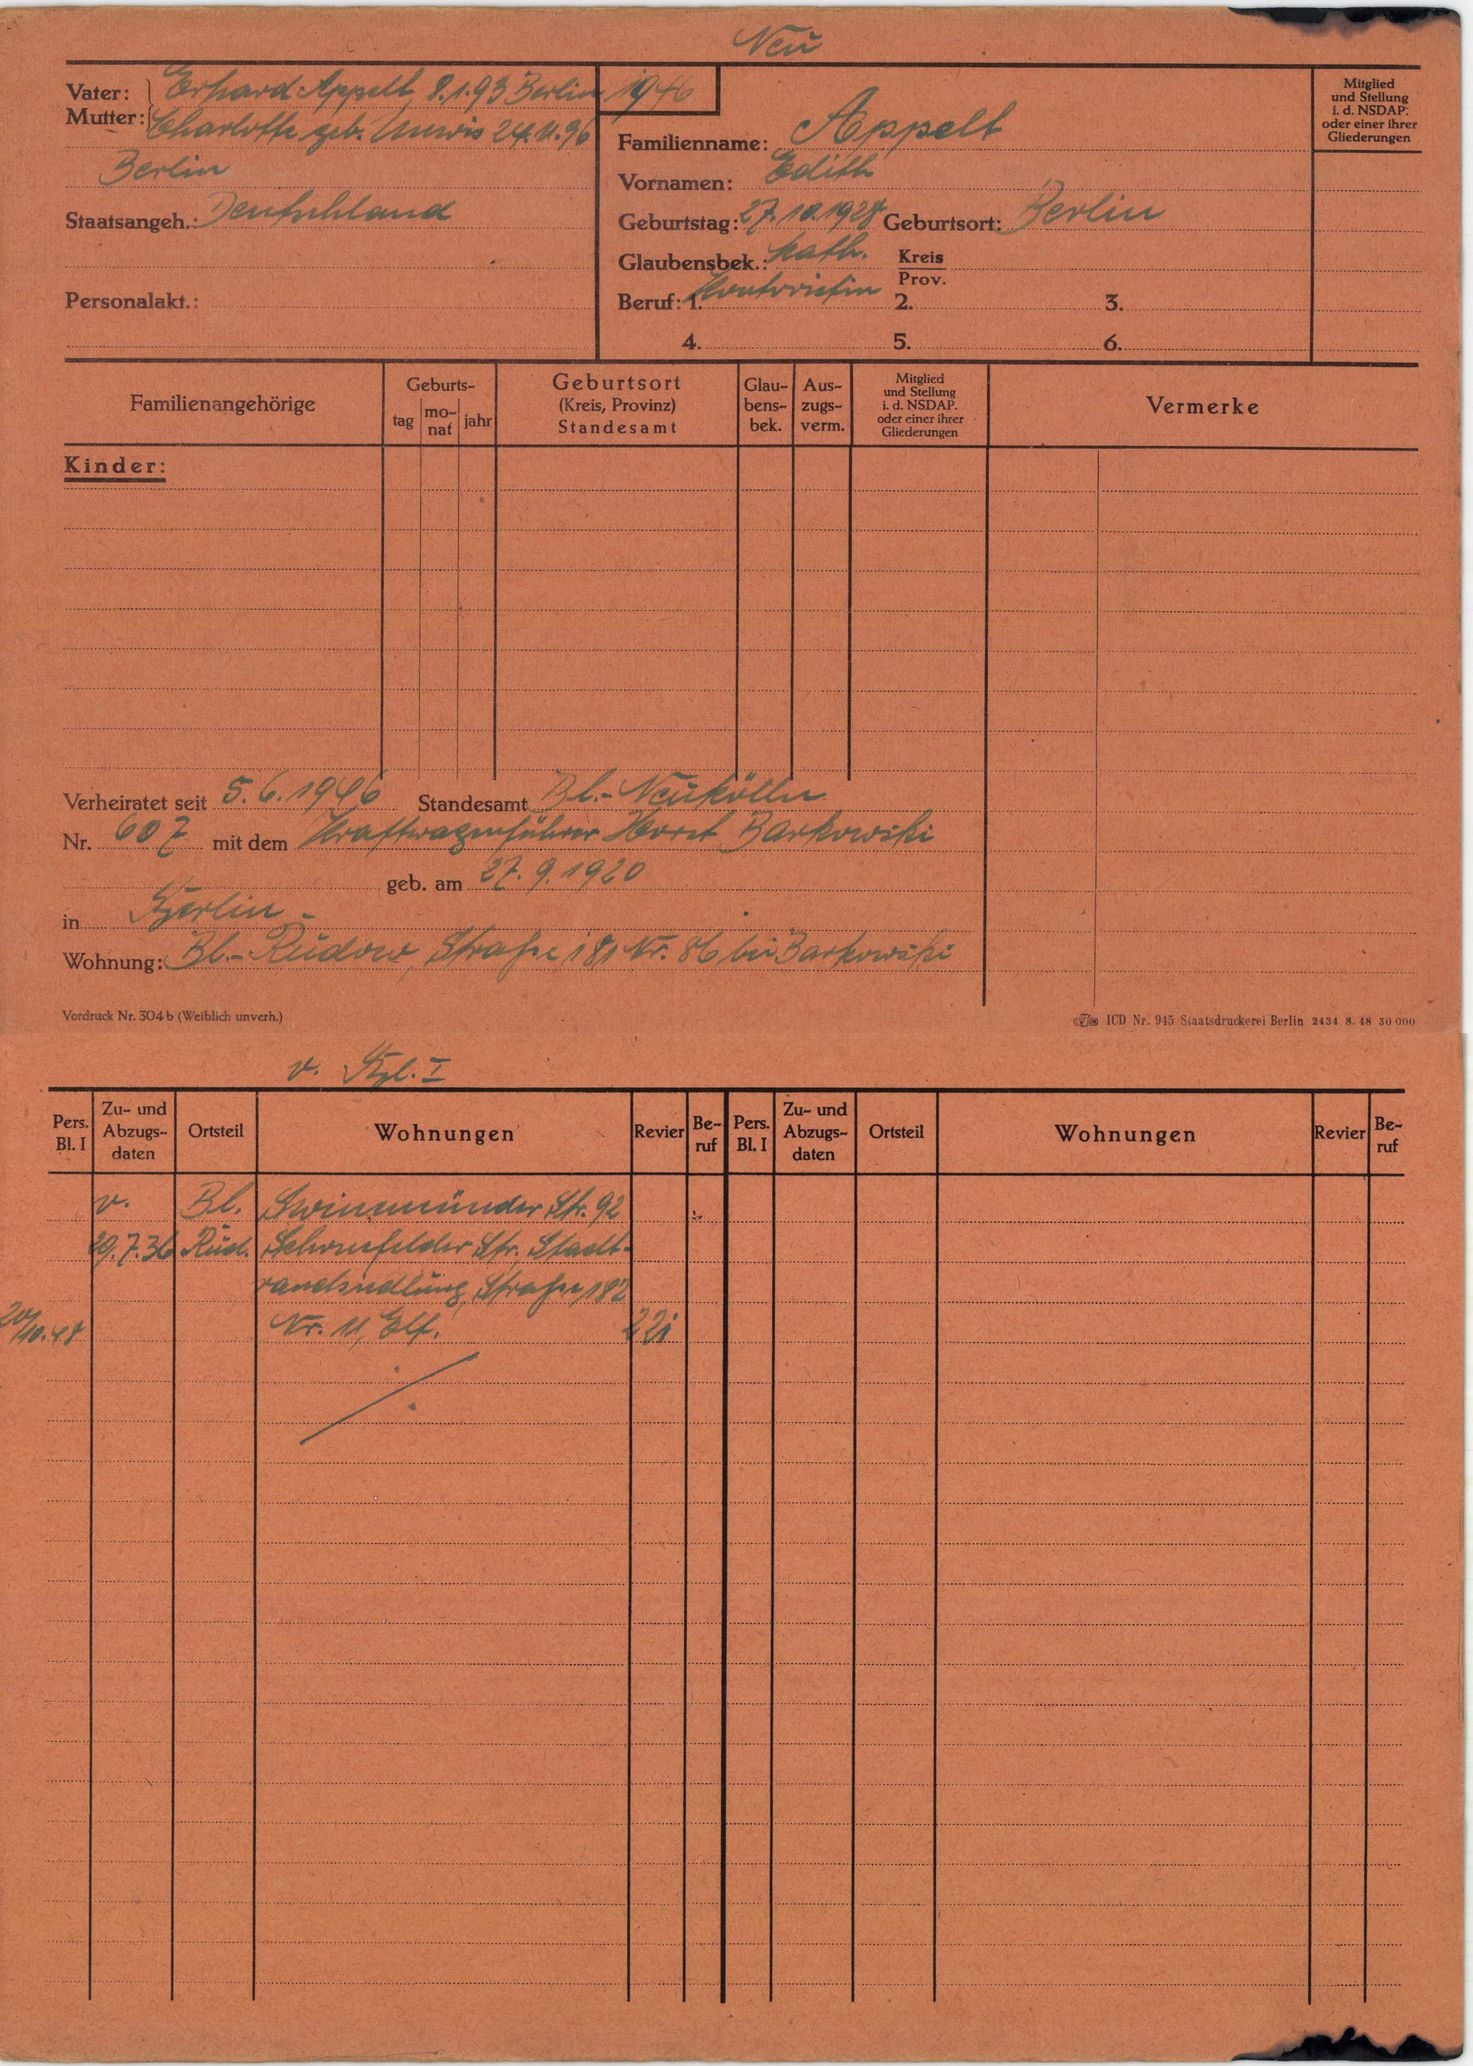
Appelt